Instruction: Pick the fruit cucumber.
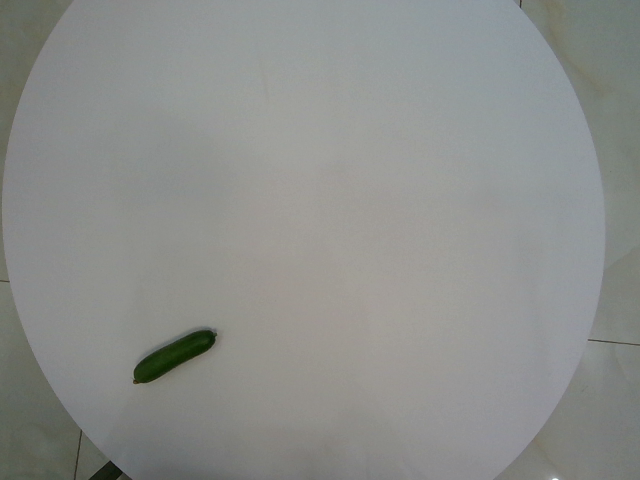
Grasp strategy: vertical